Question: What is the appraised value of the property as recorded in the document?
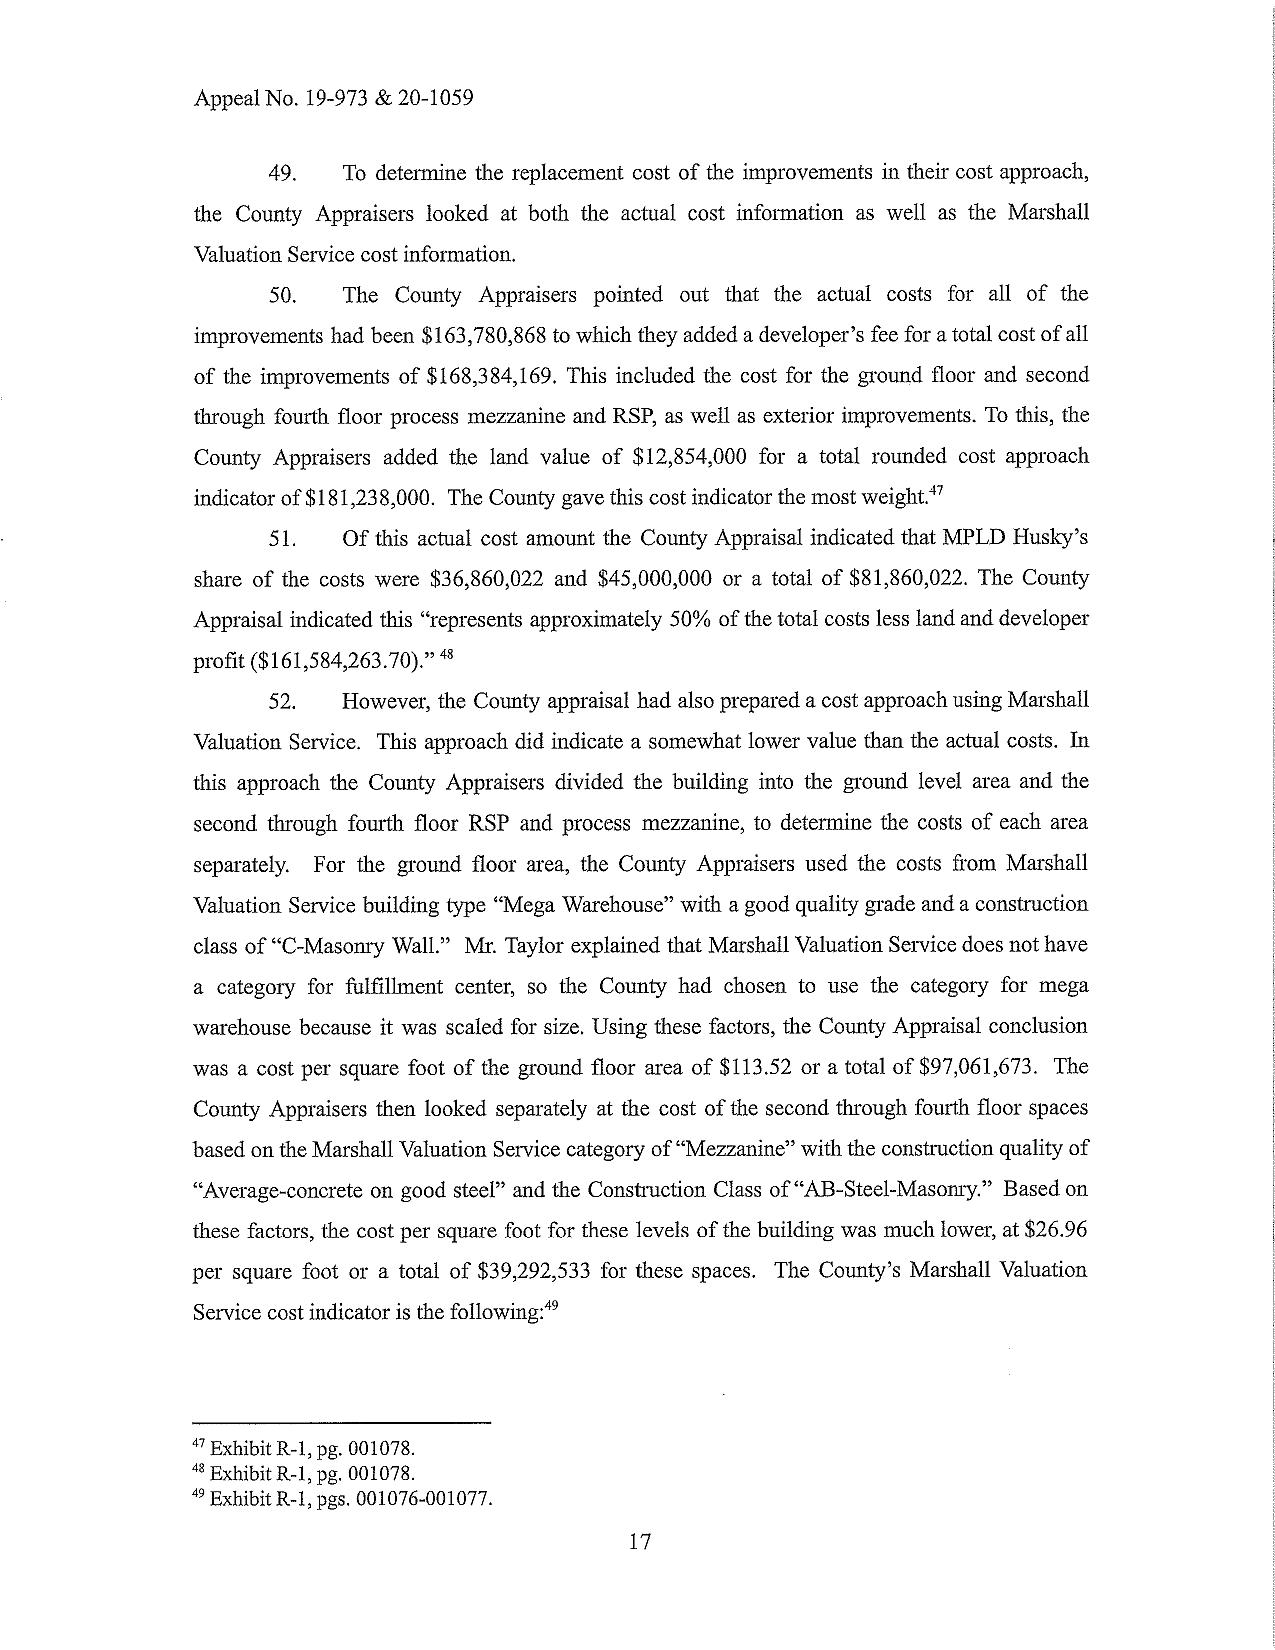
Answer: "$181,238,000 "